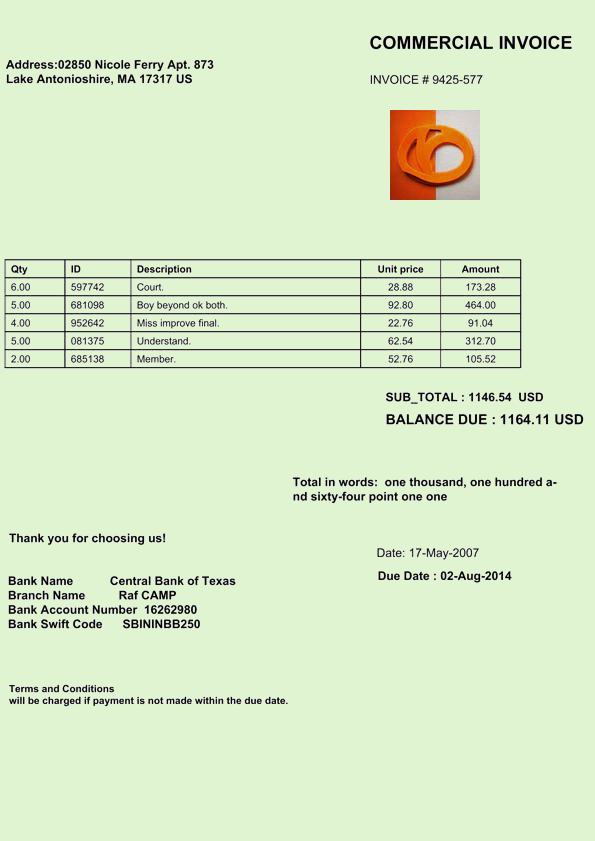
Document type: Invoice